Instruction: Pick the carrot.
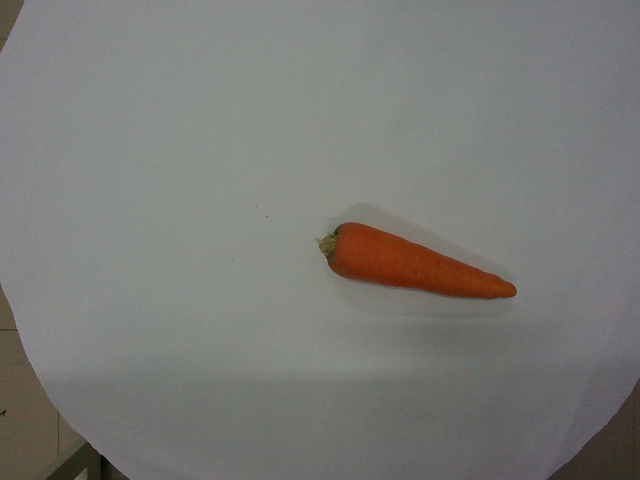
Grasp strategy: vertical